Question: What is the filing due date as per the document?
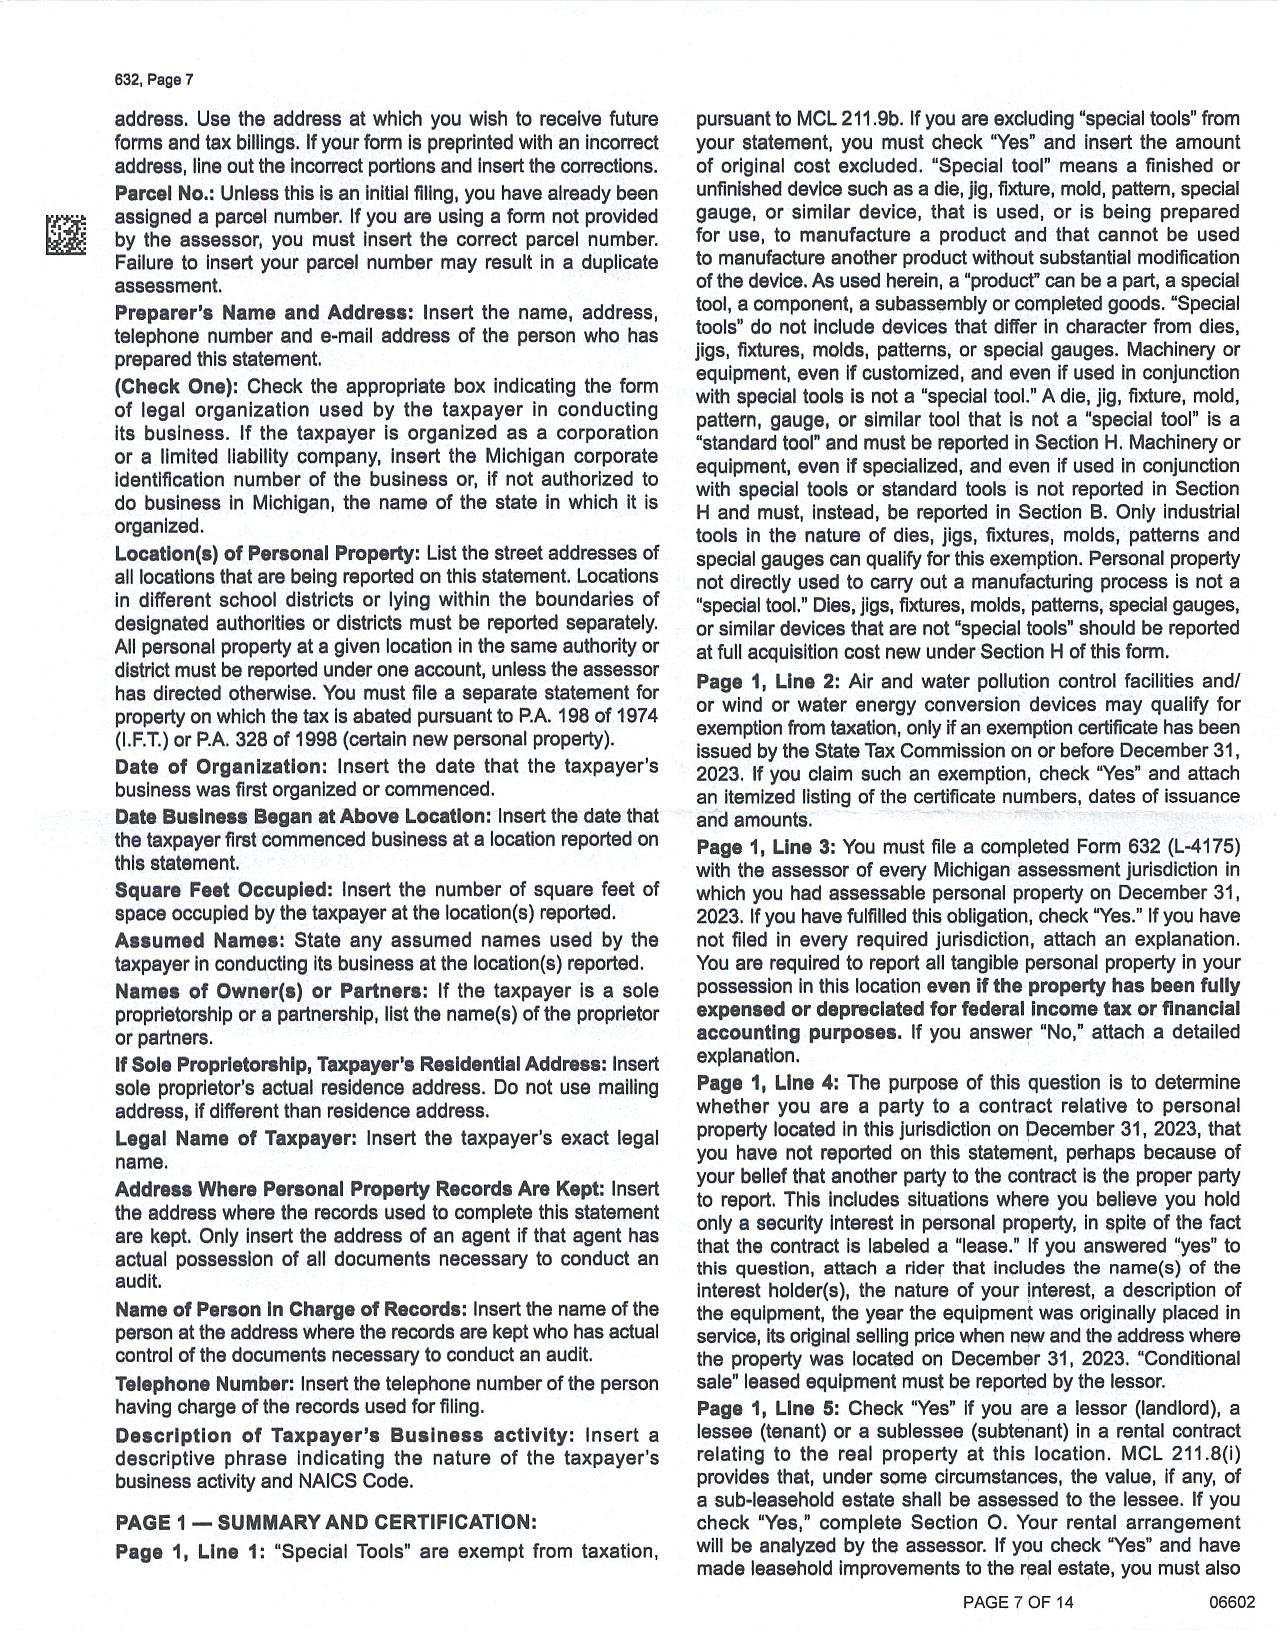
Answer: "31-Dec-23"